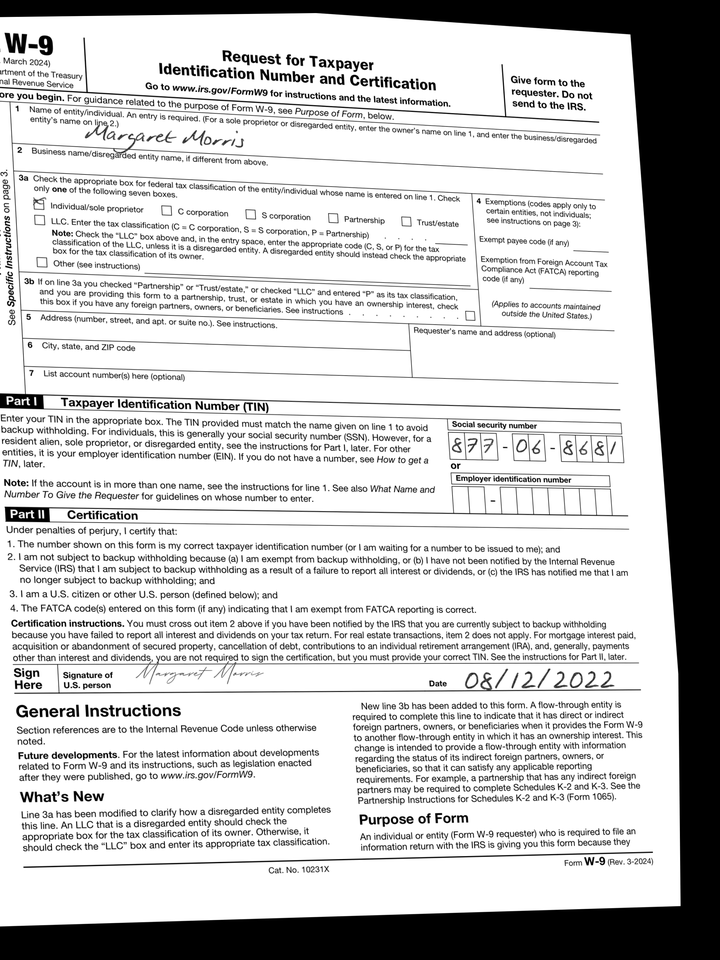
cbx: yes
ssn: 877068681
enm: Margaret Morris
sdt: 08/12/2022